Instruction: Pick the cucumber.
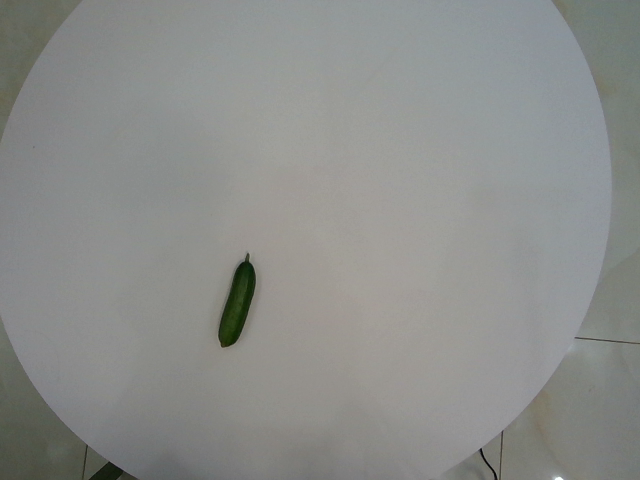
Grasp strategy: vertical